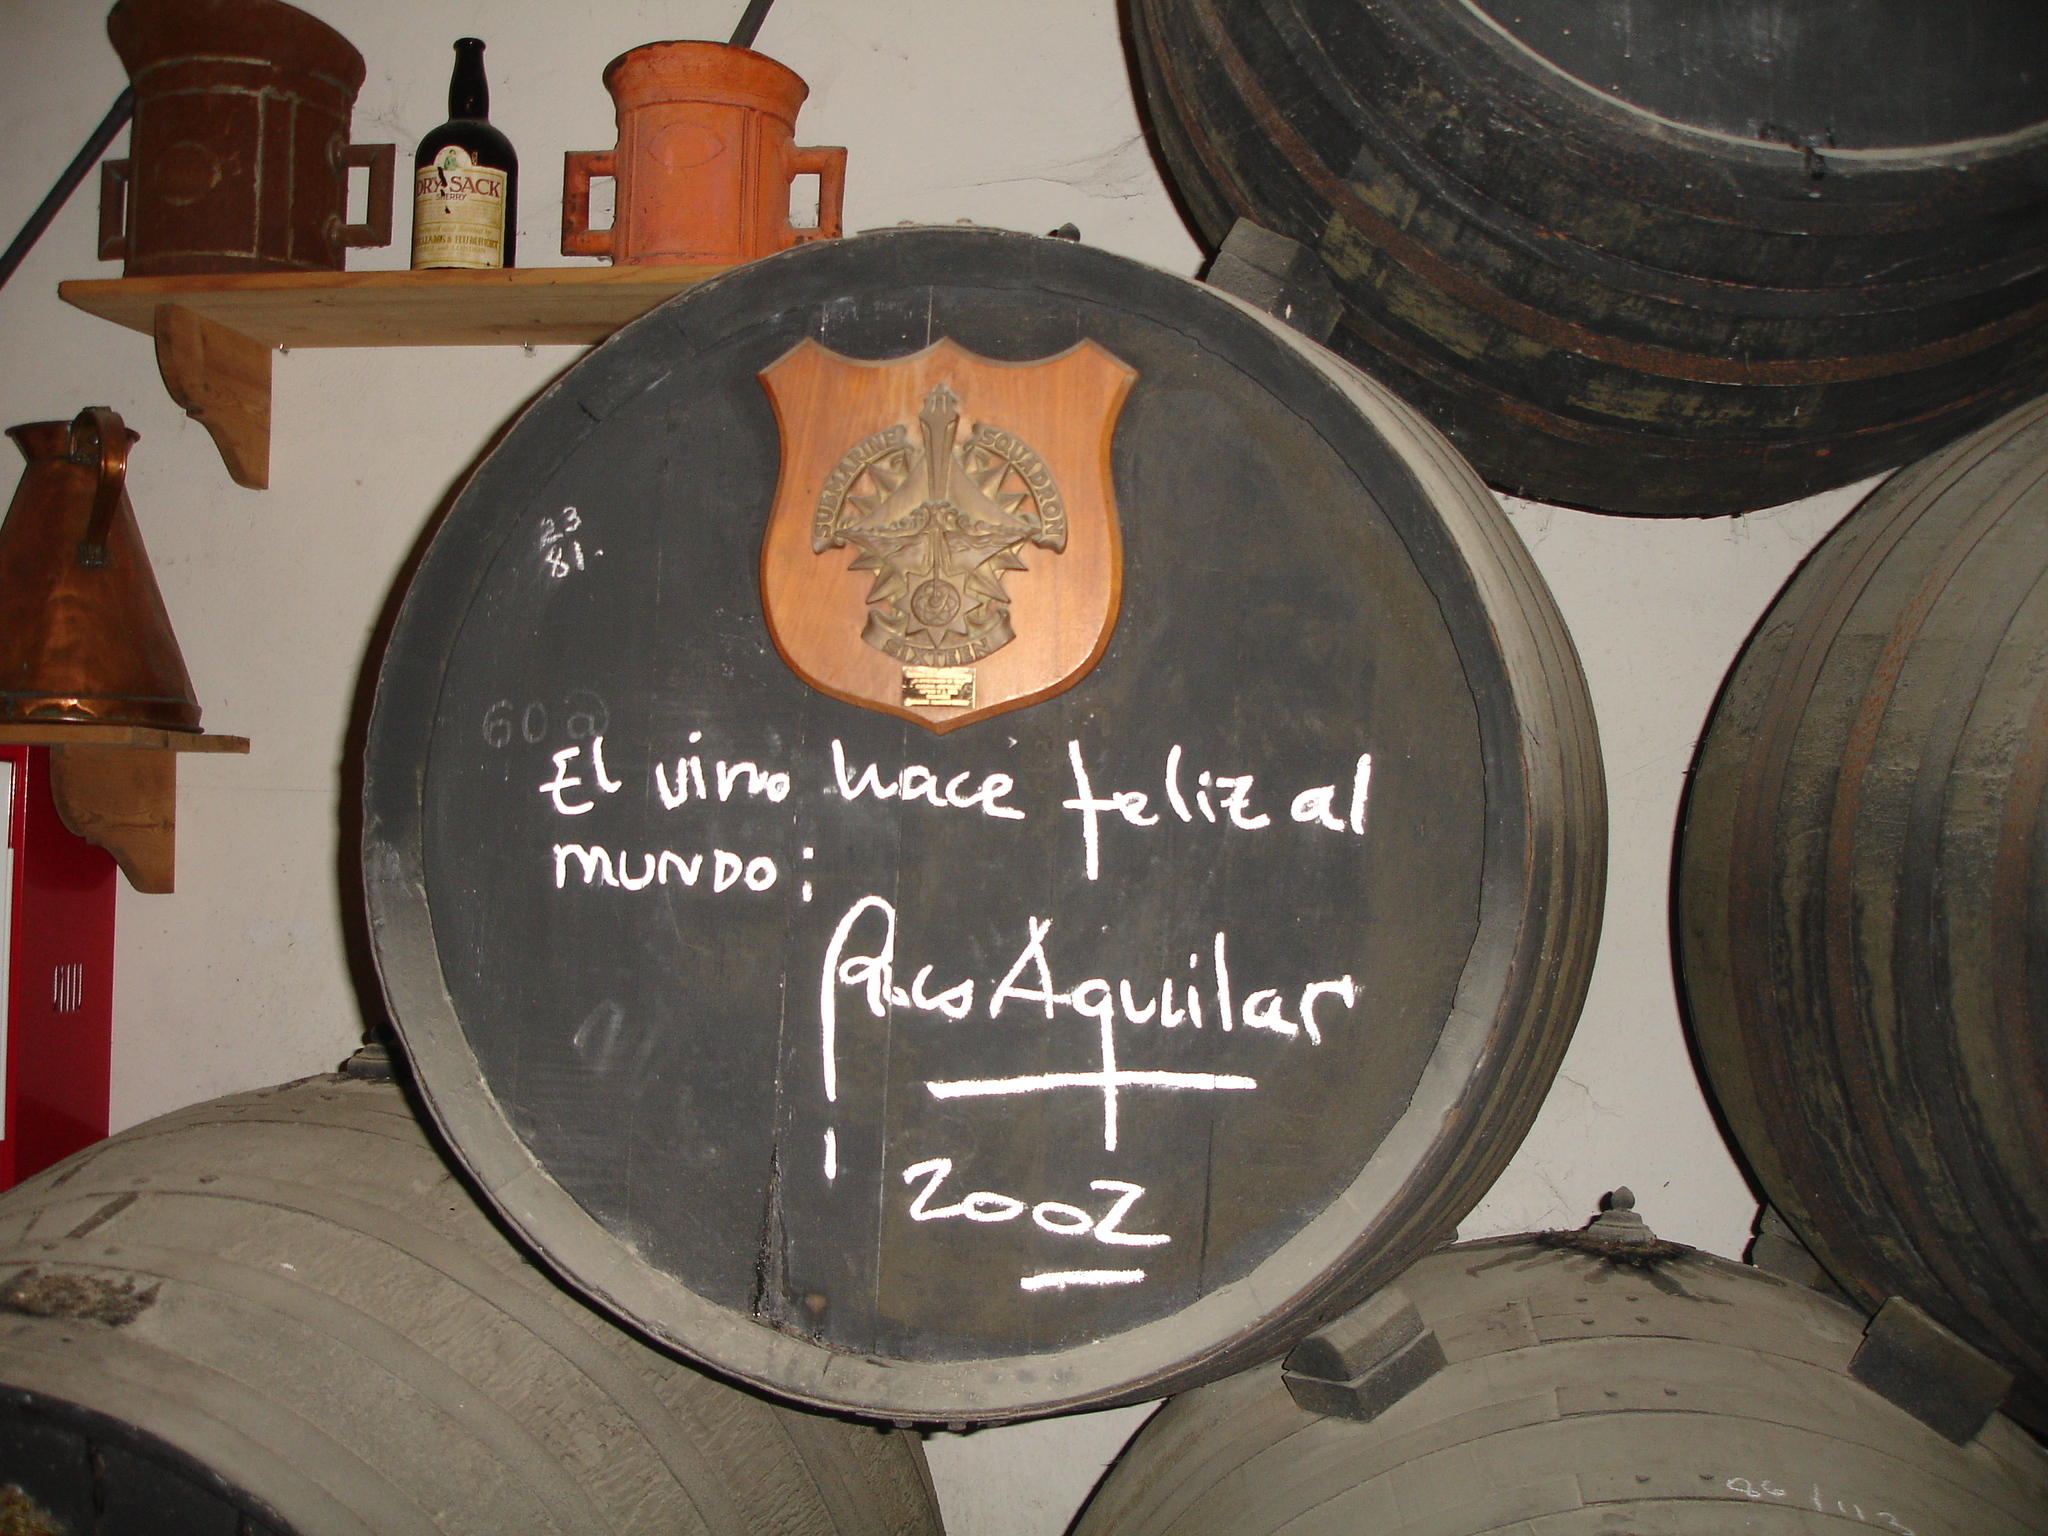
Signature of: paco aguilar